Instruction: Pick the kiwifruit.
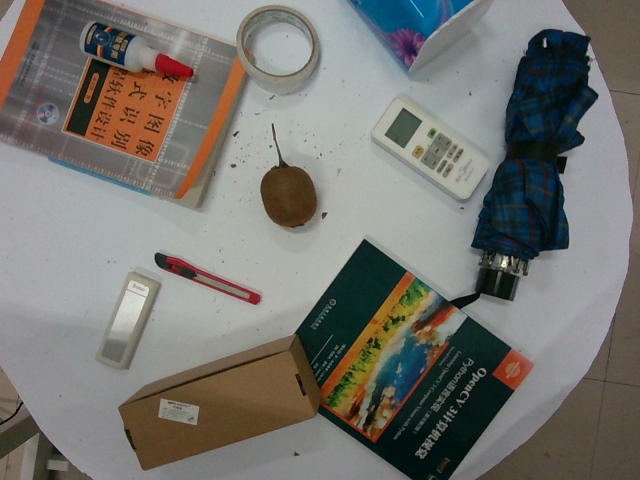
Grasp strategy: vertical